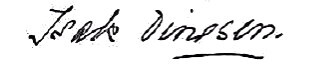
Signature of: karen blixen